Question: What is the main concern?
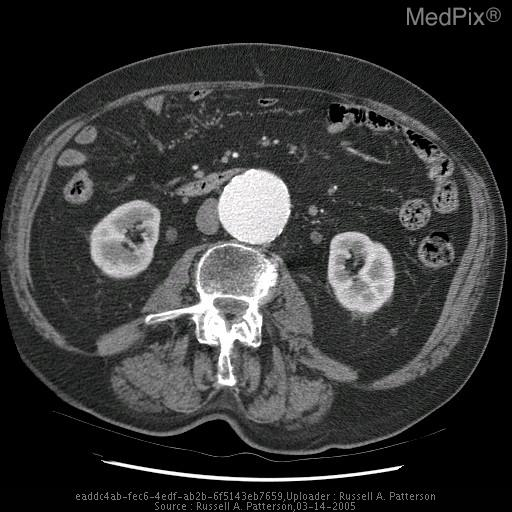
Answer: The findings suggest L-spine: Lower lumbar hyperlordosis with marked degenerative changes involving multiple levels of the lower thoracic and lower lumbar spine.  6 cm abdominal aortic aneurysm with extensive aortoiliac calcification.
Abdominal CT: Infrarenal abdominal aortic aneurysm with a maximum AP dimension of 5.4 cm and transverse dimension of 4.9 cm.    The aneurysm is 1 cm below the left renal artery ostium and ends 3 cm above the aortic bifurcation.  There is extensive calcification in the aorta, SMA, bilateral renal arteries, iliac arteries, and common iliac arteries.  All the vessels are patent.. CT Image. The patient might have a history of 81 year old male with a one month history of positional back pain..